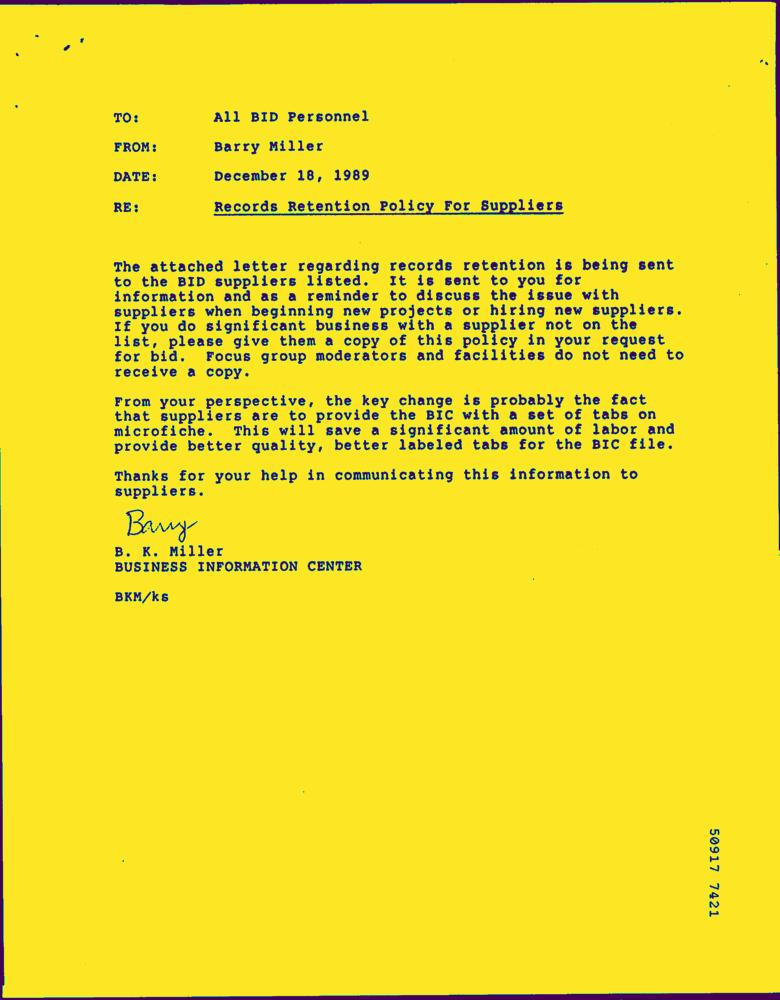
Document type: Letter-Doc